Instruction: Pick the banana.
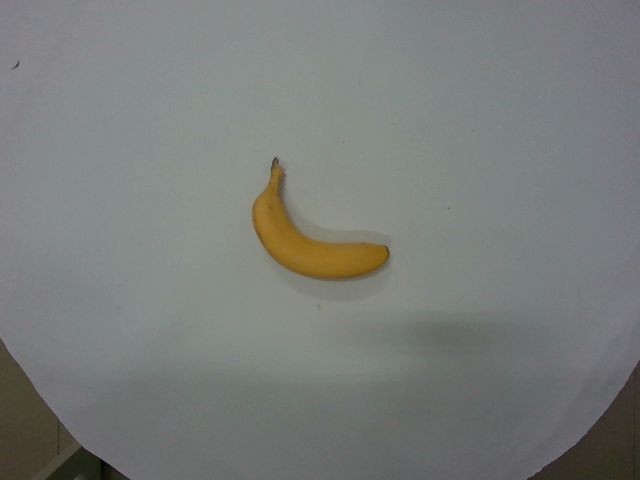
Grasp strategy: vertical